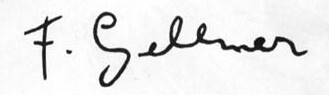
Signature of: františek gellner